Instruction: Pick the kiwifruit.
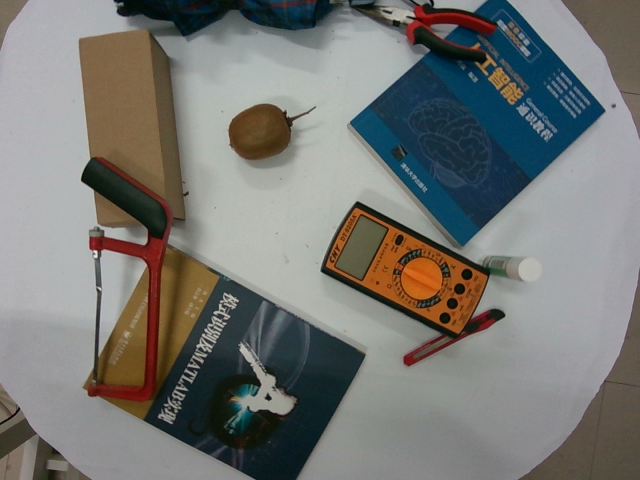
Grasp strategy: vertical